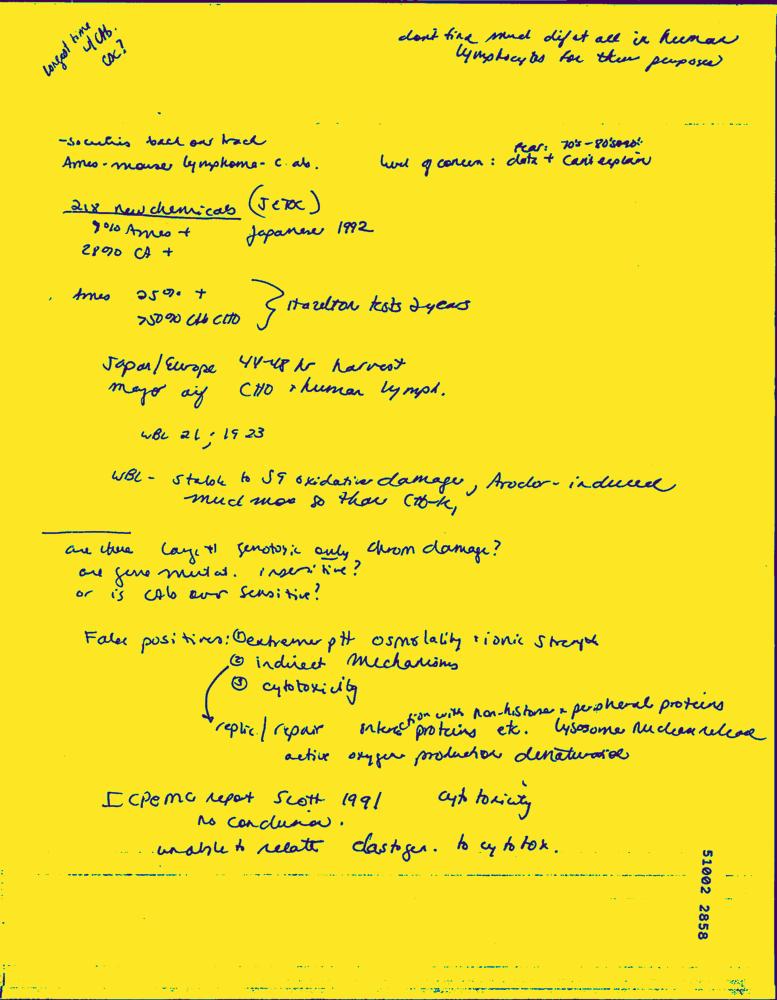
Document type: Hand-Written